Question: What could the diagnosis suggest?
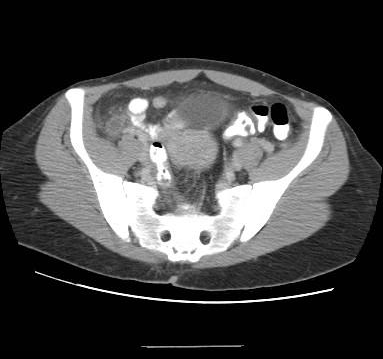
Answer: The possible diagnosis includes Diff from History: Appendicitis, Ectopic pregnancy, Crohns Dz, Mesenteric adenitis
Diff from viewing CT:  Appendicitis from… lymphoprolifertation, apendicolith, cecal obstruction of proximal opening (cancer).